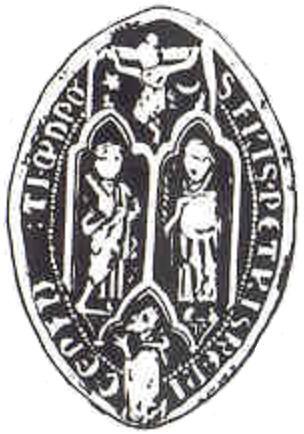
Signature of: petrus de dacia